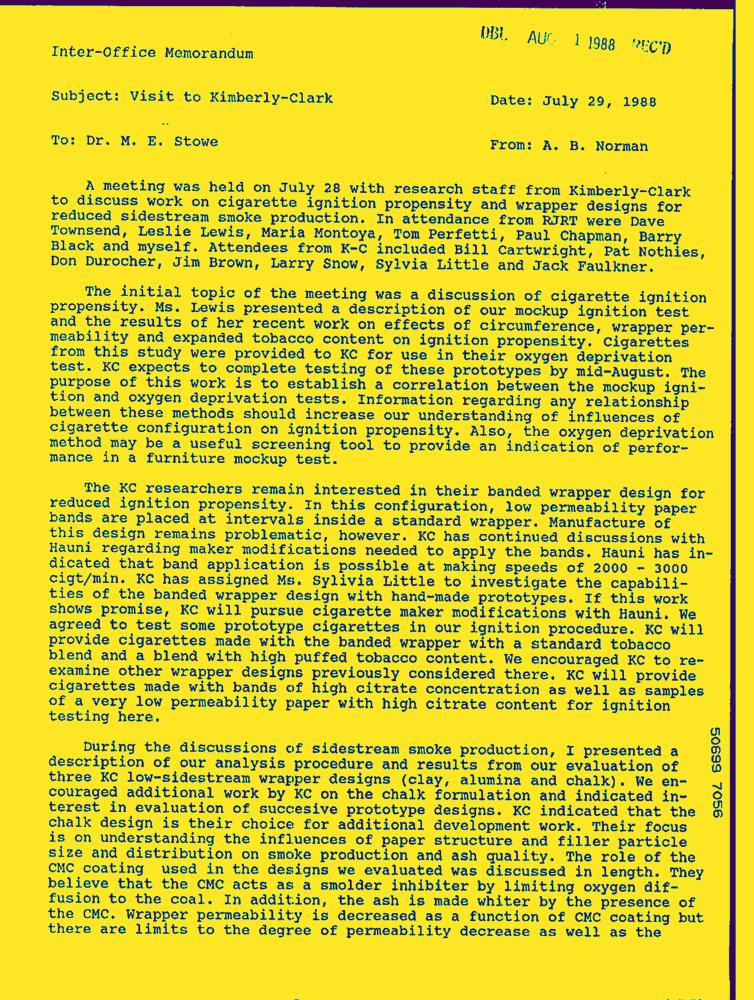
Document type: Letter-Doc